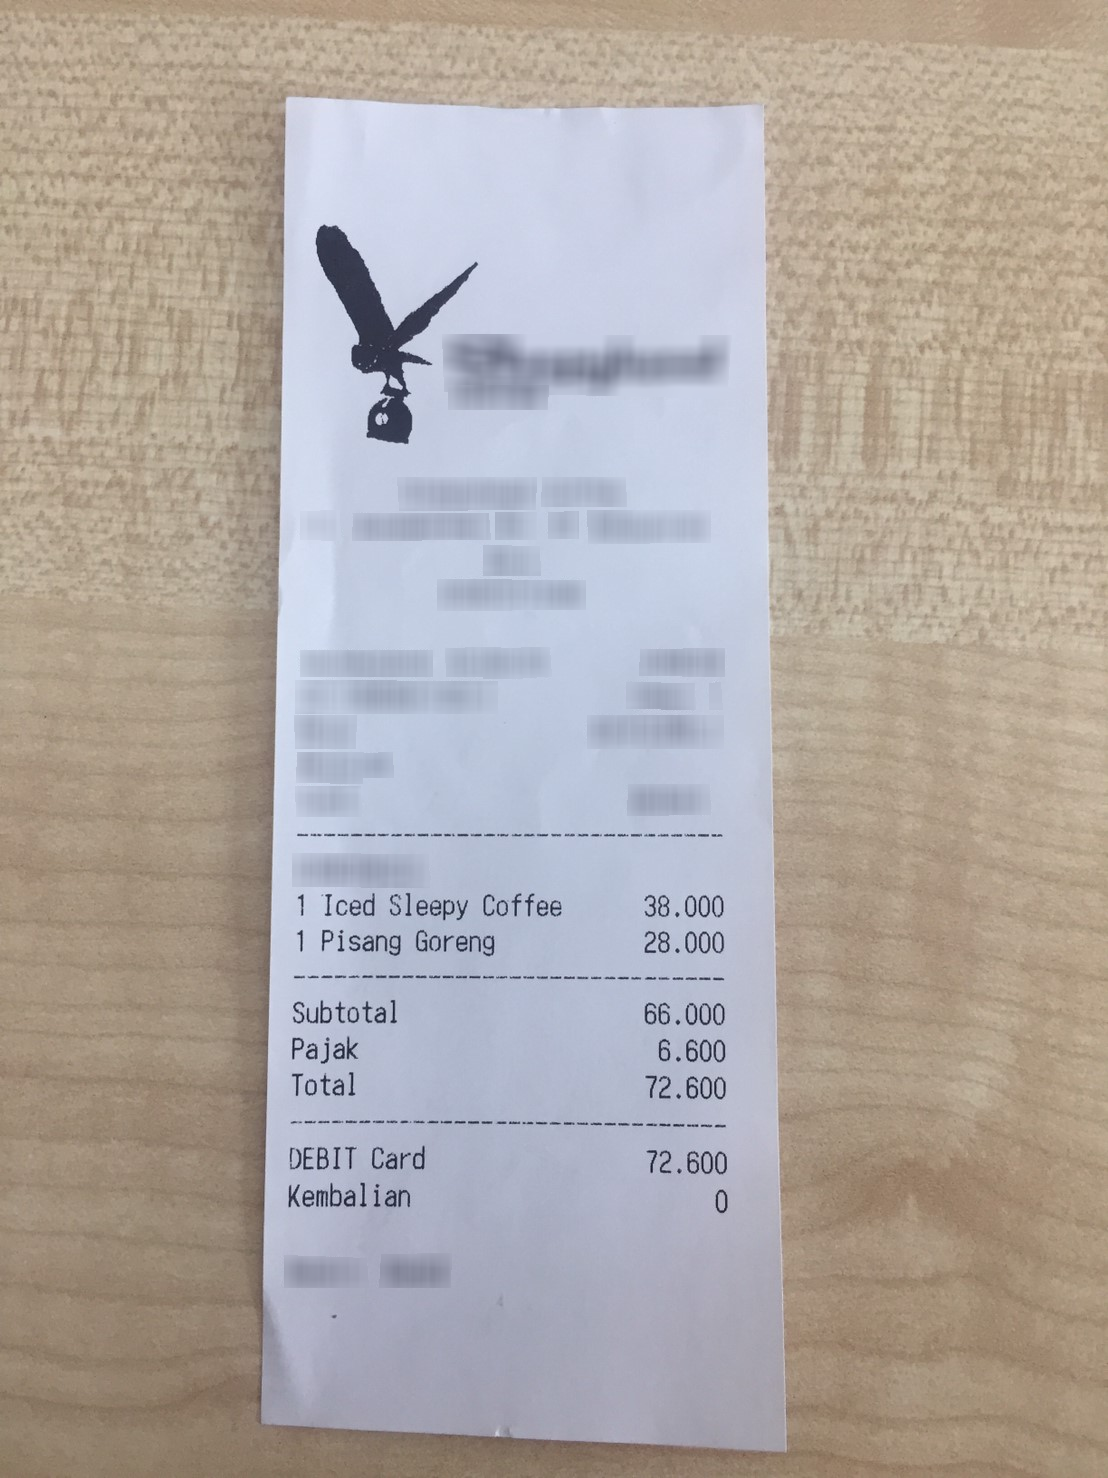
Number of items: 2
Subtotal: 66.000
Tax: 6.600
Total: 72.600
OCR text regions:
text: 1
text: Iced
text: Sleepy
text: Coffee
text: 38.000
text: 1
text: Pisang
text: Goreng
text: 28.000
text: Subtotal
text: 66.000
text: Pajak
text: 6.600
text: Total
text: 72.600
text: DEBIT
text: Card
text: 72.600
text: Kembalian
text: 0